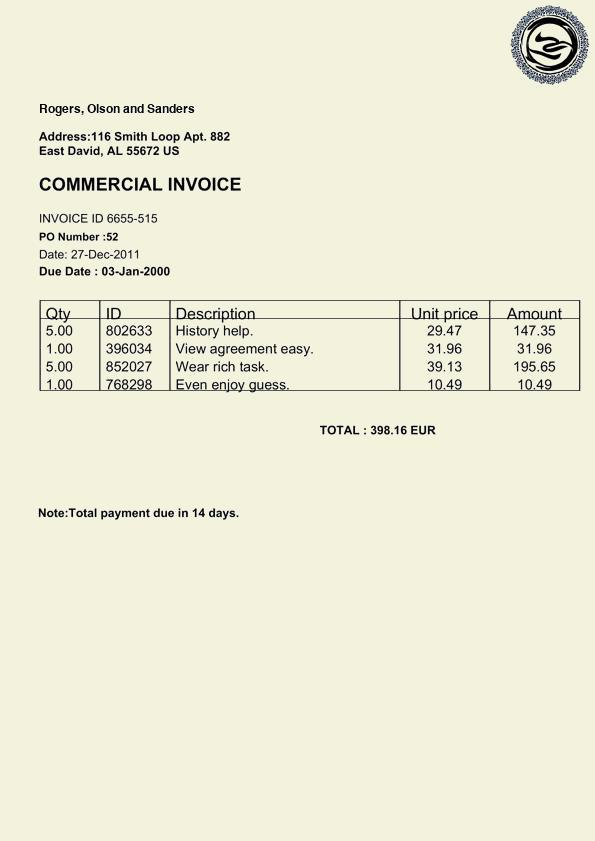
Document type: Invoice